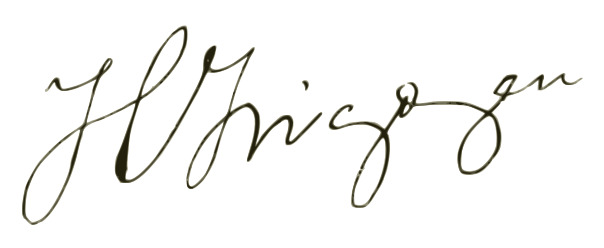
Signature of: hipólito yrigoyen